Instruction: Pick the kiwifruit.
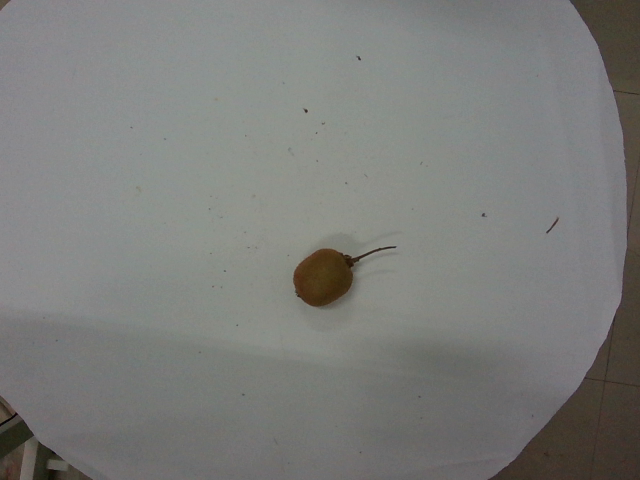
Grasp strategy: vertical